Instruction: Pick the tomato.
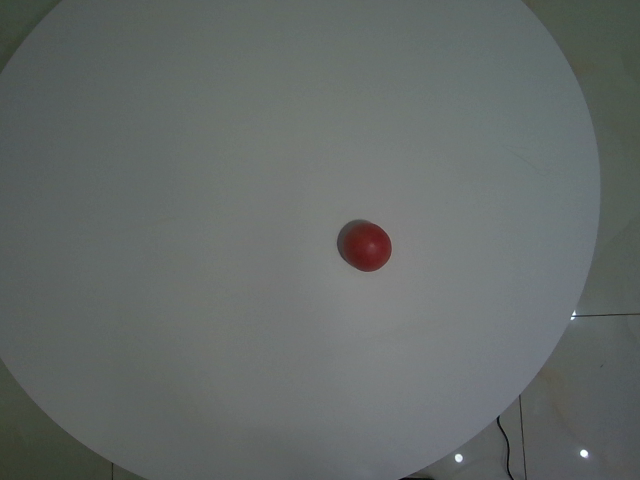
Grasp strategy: vertical